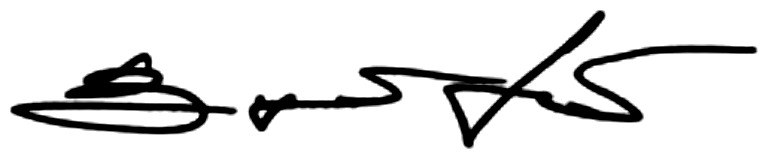
Signature of: viktor zubkov